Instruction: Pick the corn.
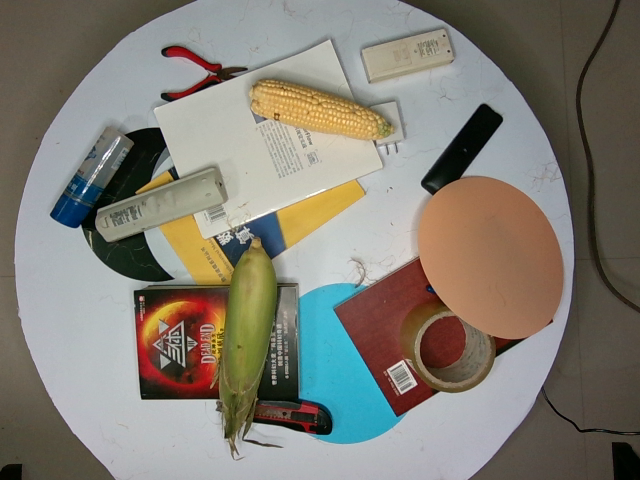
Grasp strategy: vertical